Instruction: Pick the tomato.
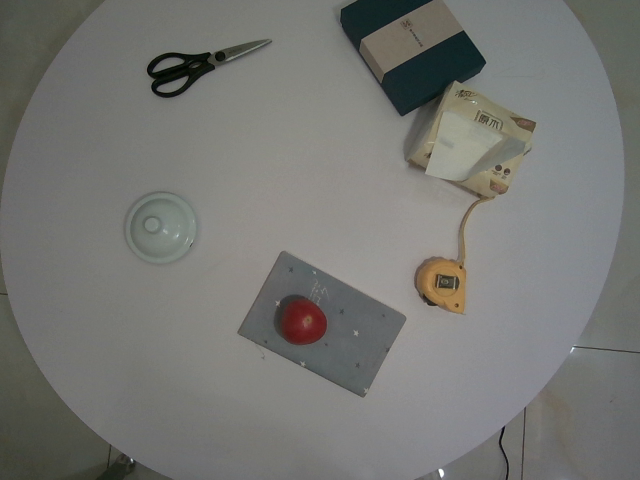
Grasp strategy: vertical